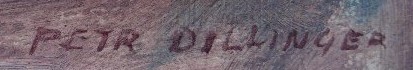
Signature of: petr dillinger